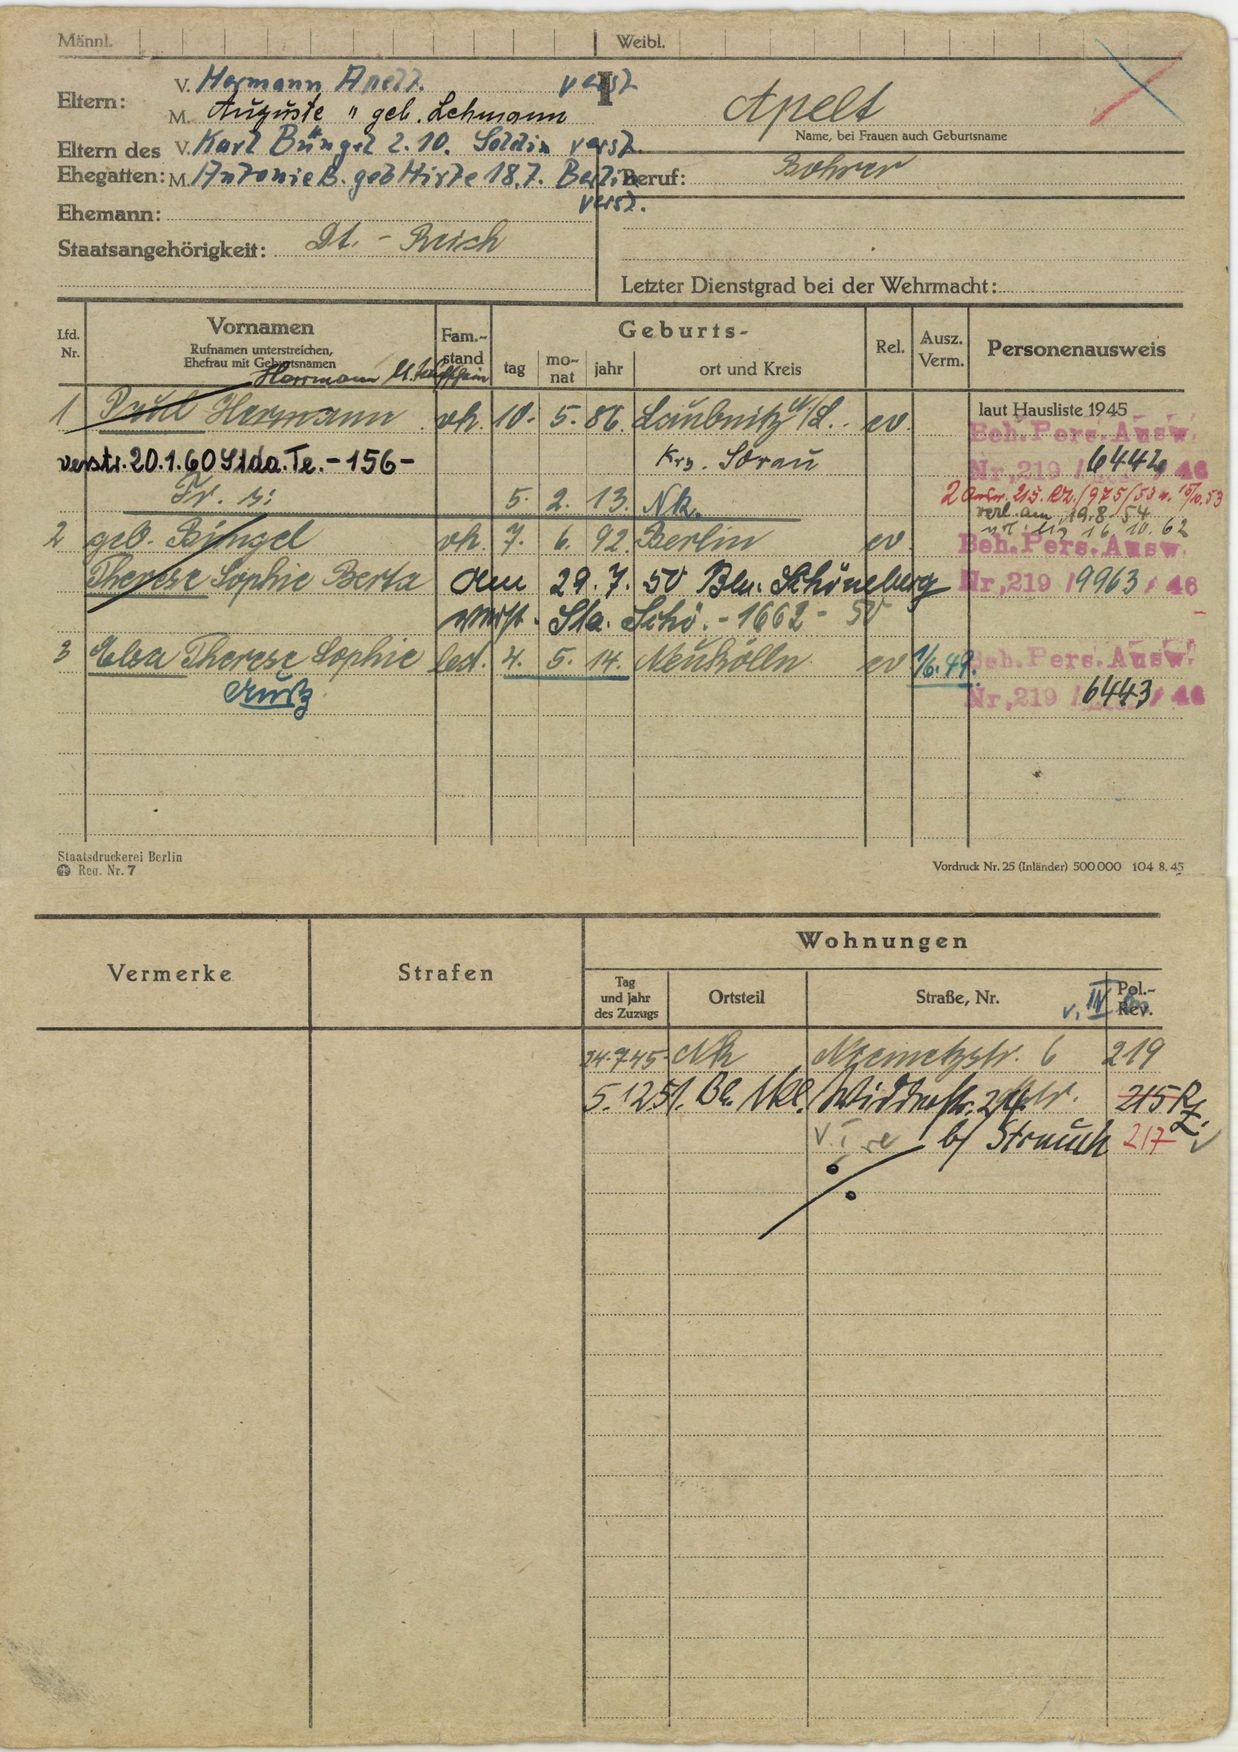
Apelt